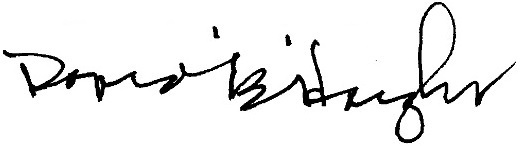
Signature of: david b haight